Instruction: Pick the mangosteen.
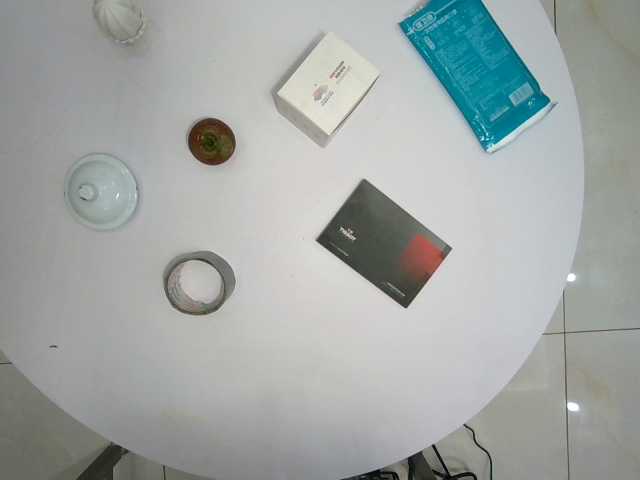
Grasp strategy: vertical